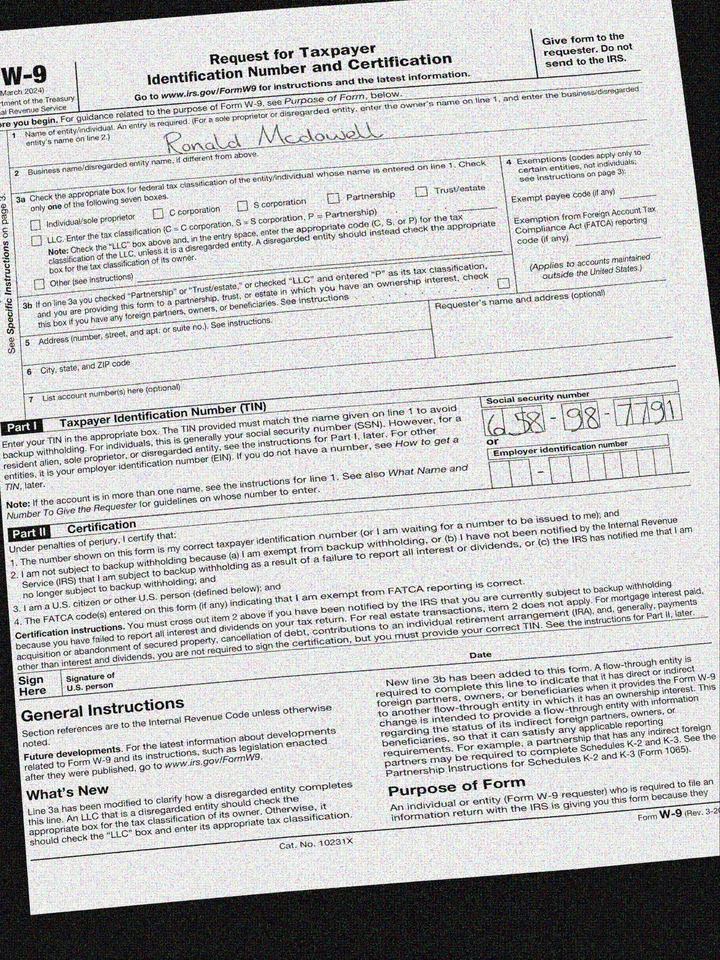
cbx: no
ssn: 658987791
enm: Ronald Mcdowell